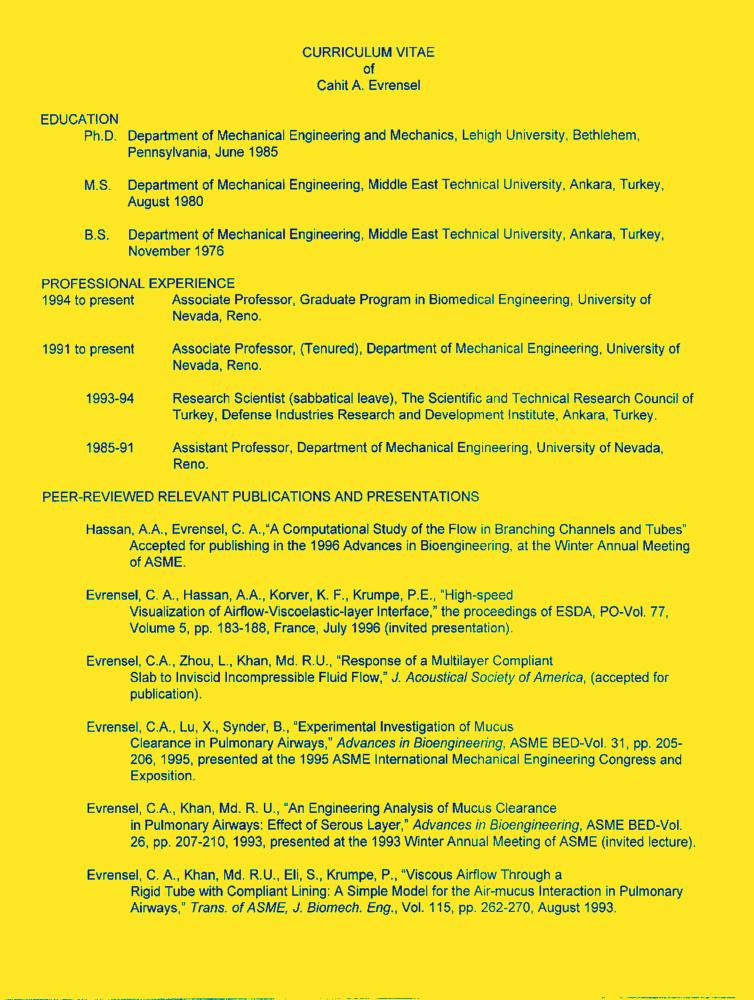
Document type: Resume-Doc